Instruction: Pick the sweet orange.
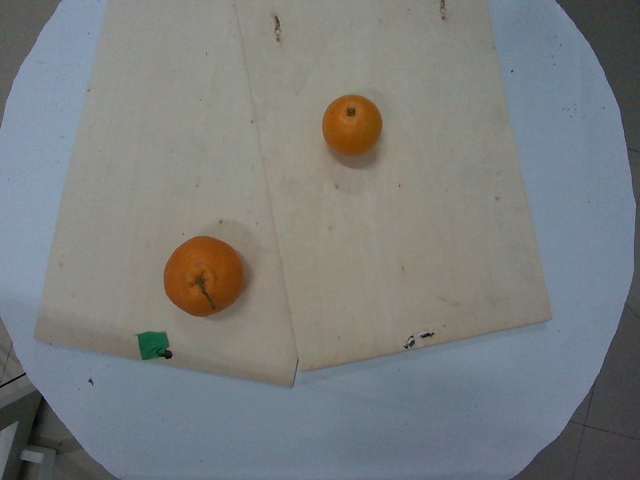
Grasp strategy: vertical